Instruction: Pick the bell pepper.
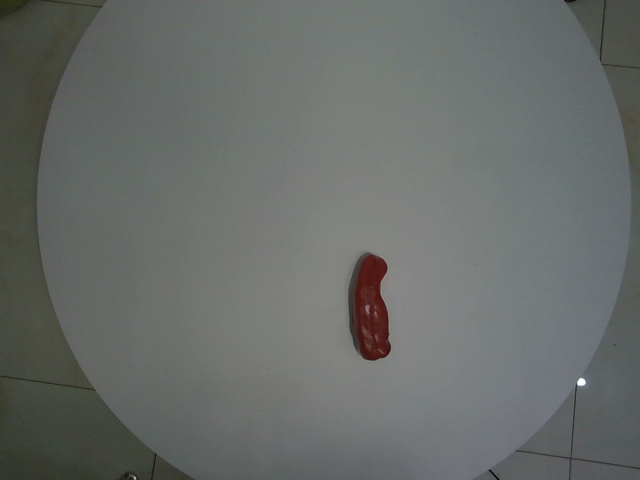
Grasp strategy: vertical